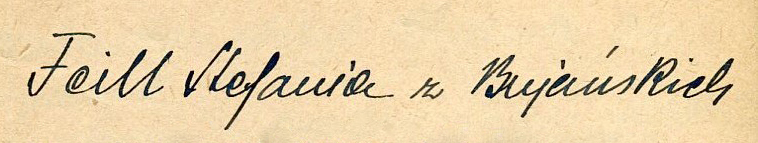
Signature of: stefania feill